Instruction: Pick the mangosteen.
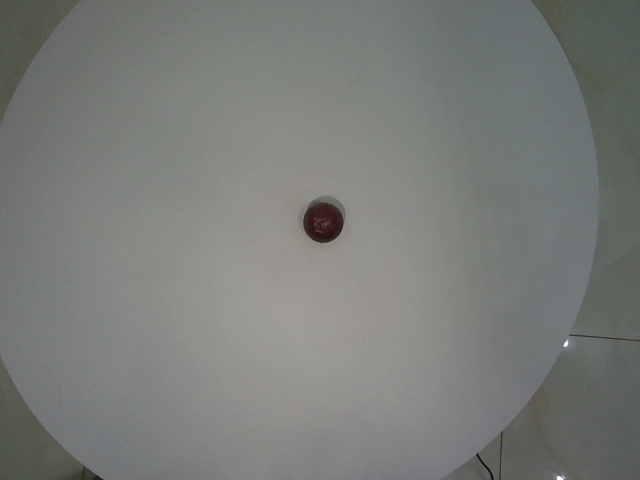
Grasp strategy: vertical